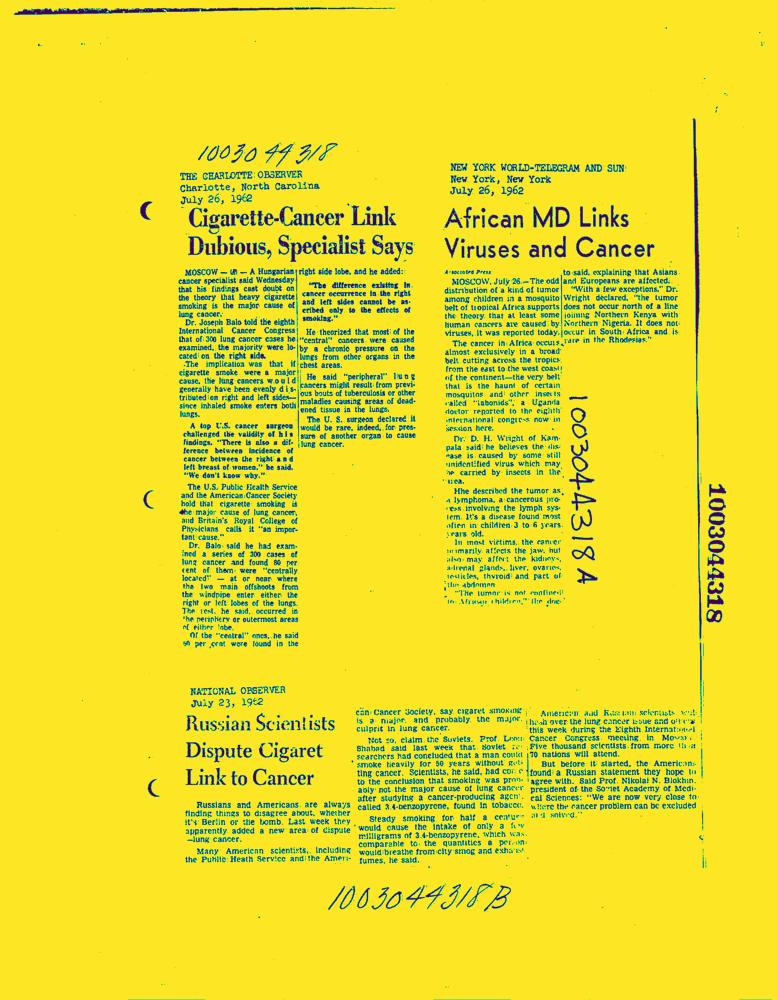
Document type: News-Article